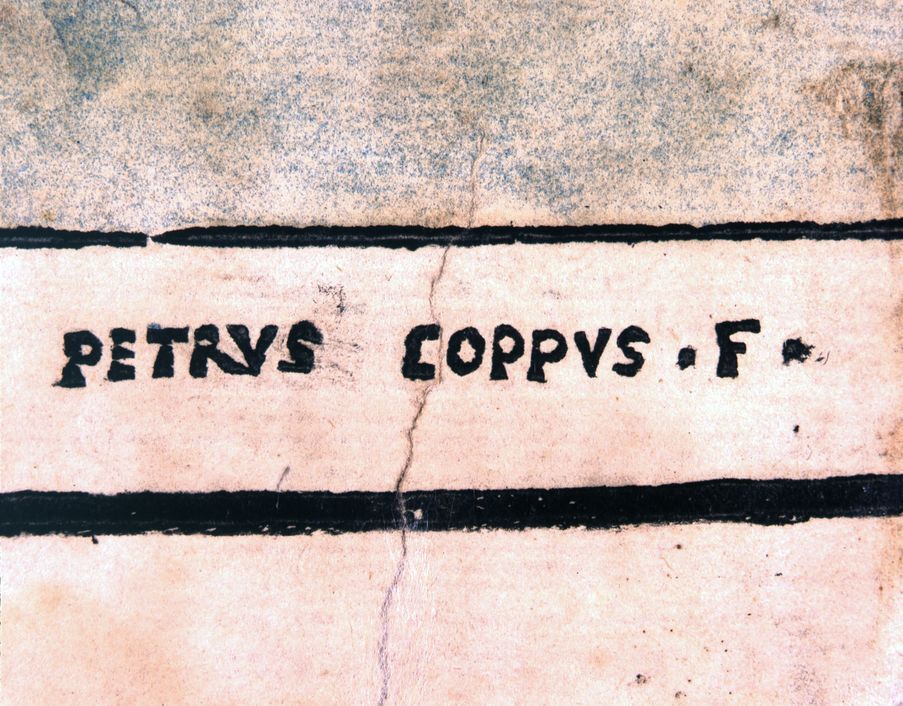
Signature of: pietro coppo